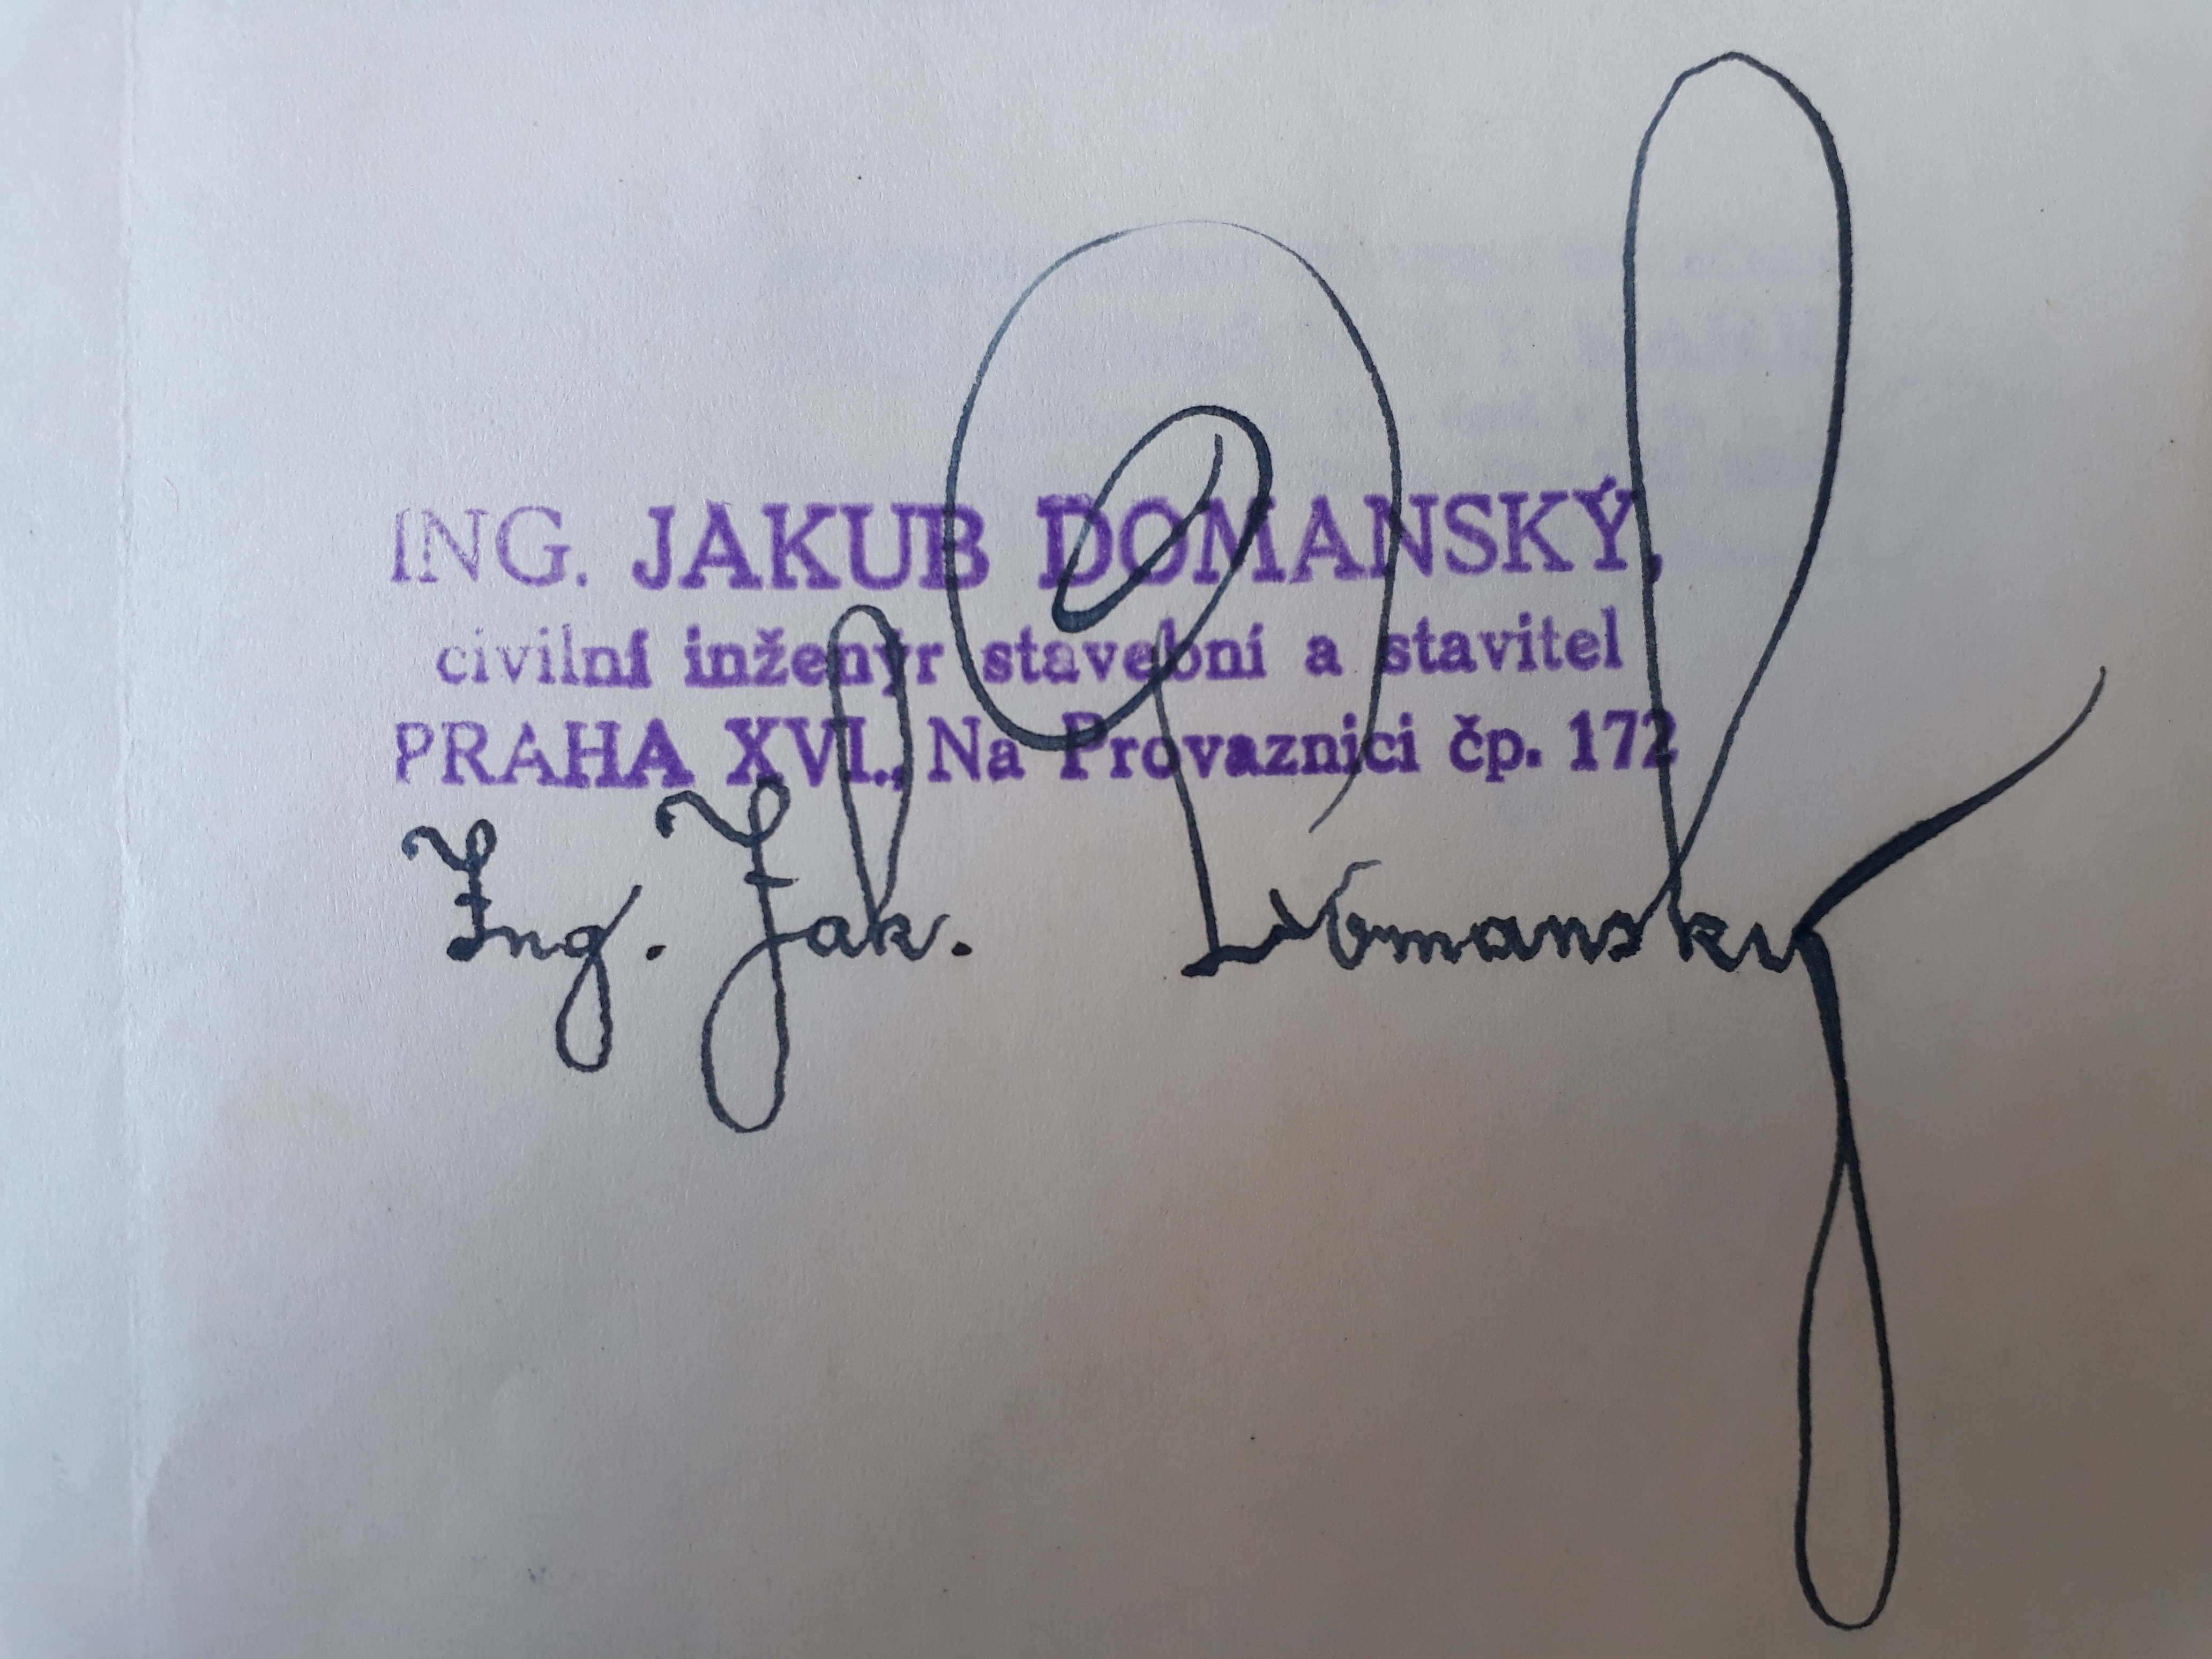
Signature of: jakub domanský